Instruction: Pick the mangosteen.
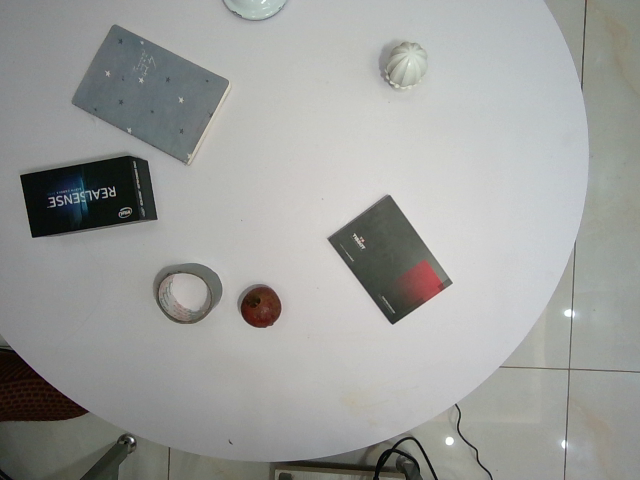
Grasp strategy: vertical